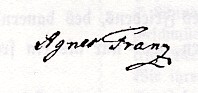
Signature of: agnes franz